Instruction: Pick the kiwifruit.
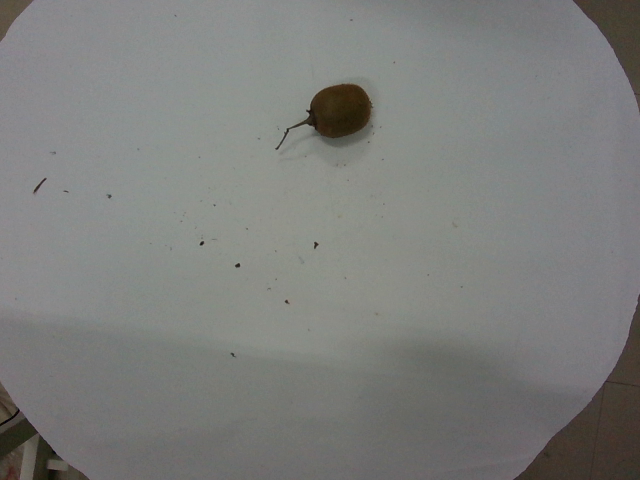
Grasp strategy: vertical